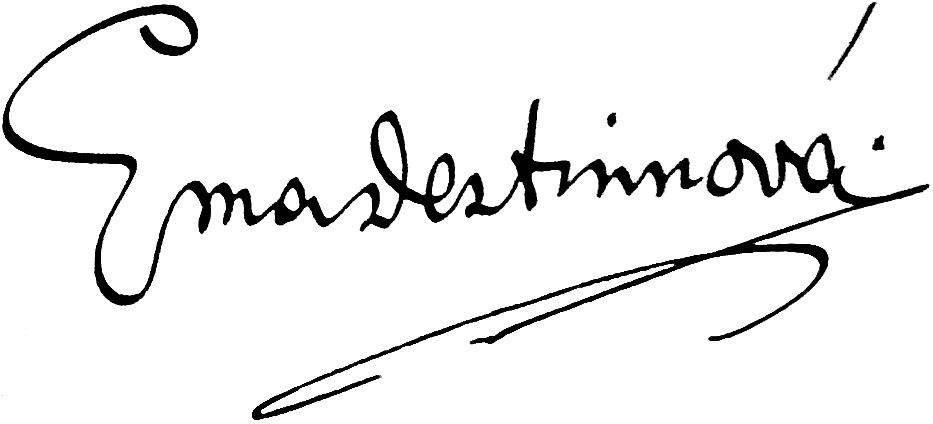
Signature of: emmy destinn